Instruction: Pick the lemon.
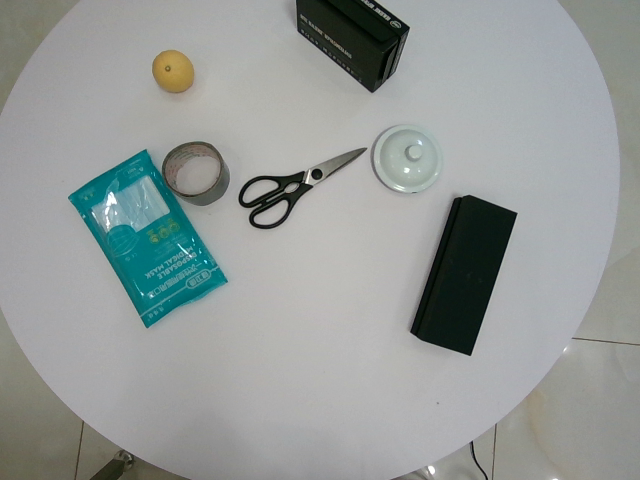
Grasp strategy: vertical